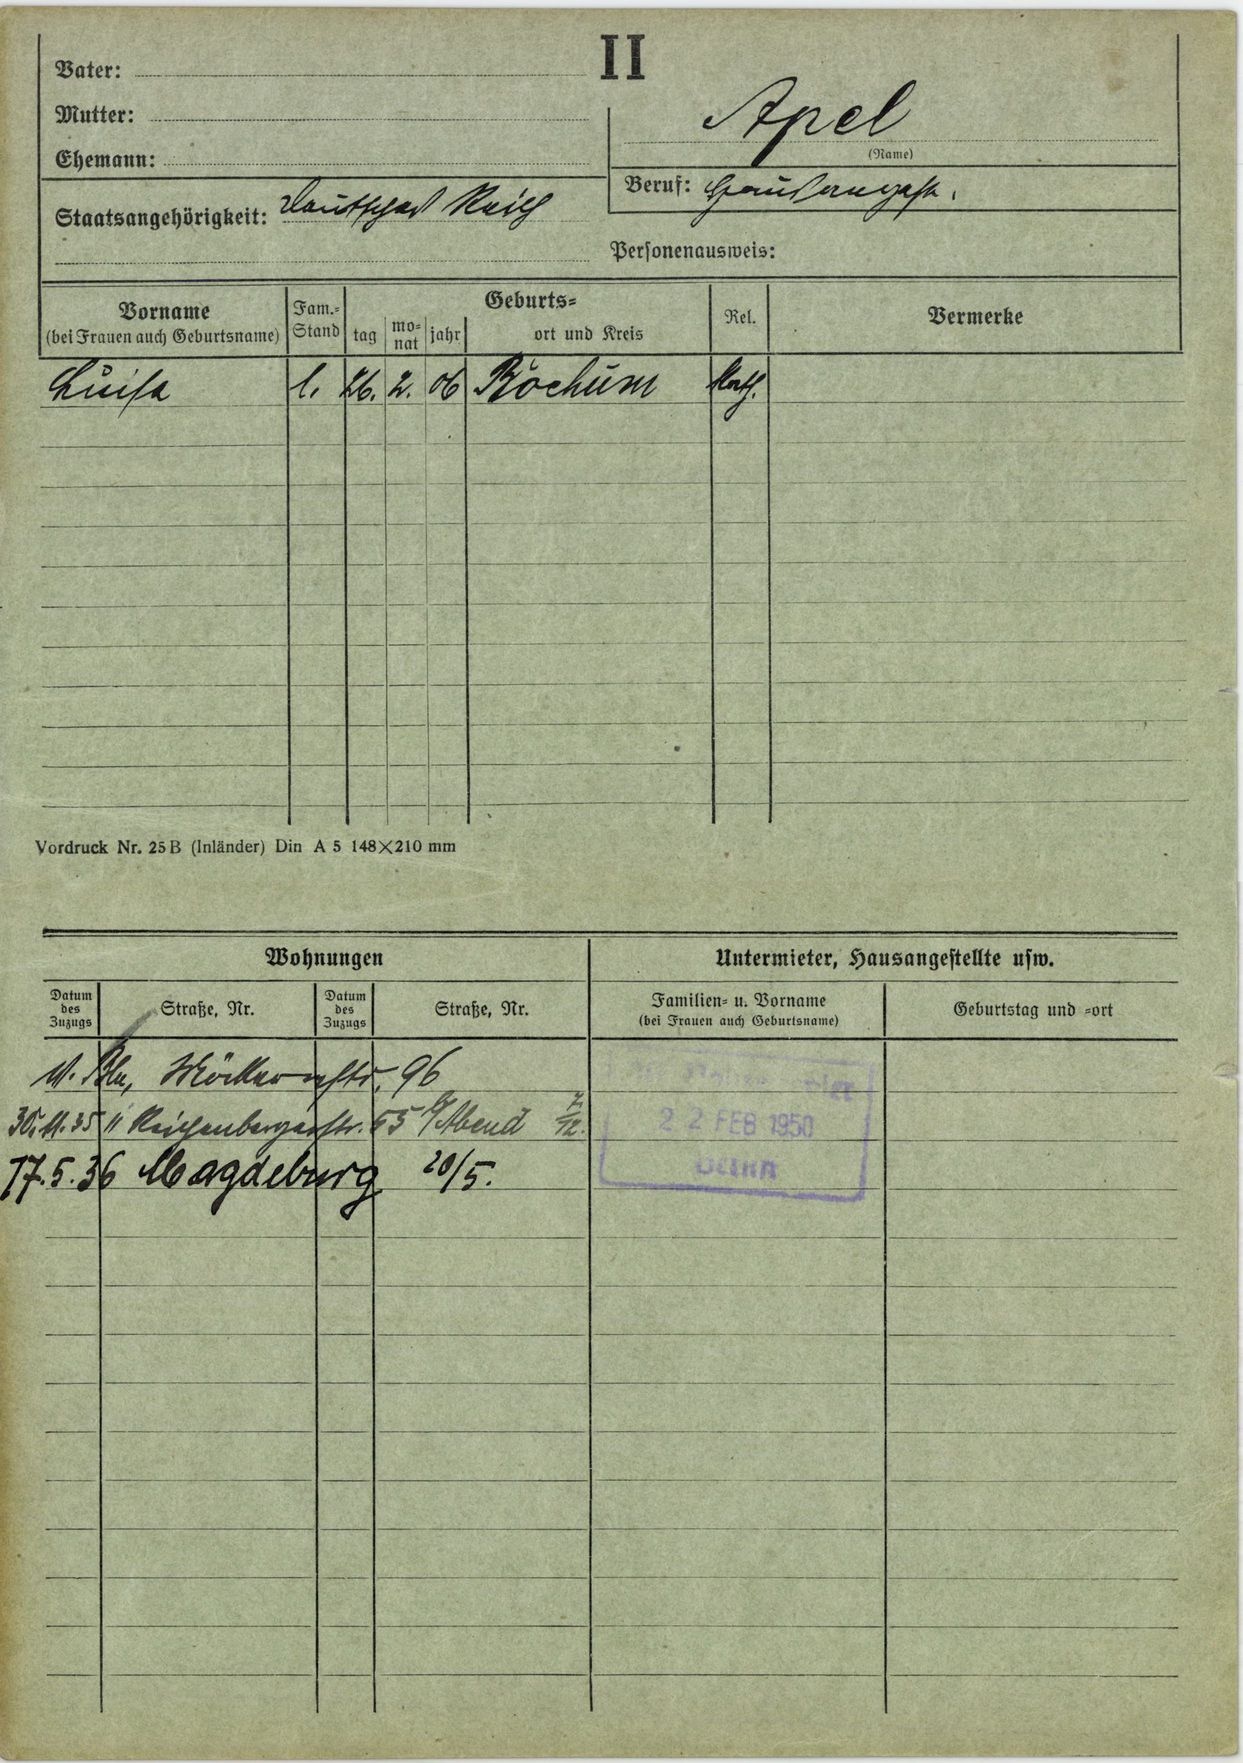
Apel